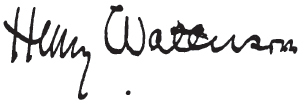
Signature of: henry watterson